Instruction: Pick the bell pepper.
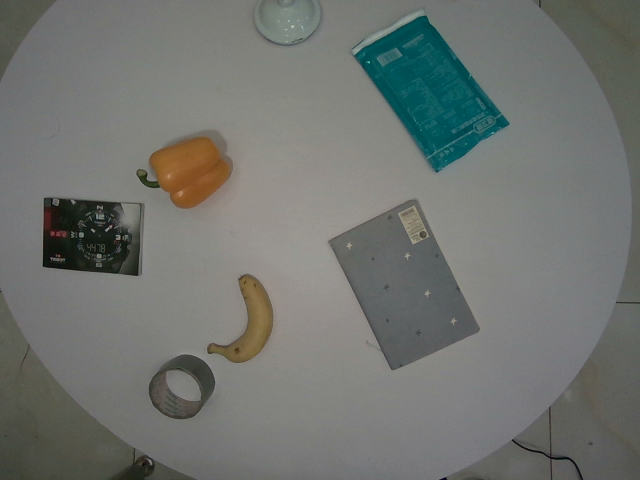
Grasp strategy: vertical